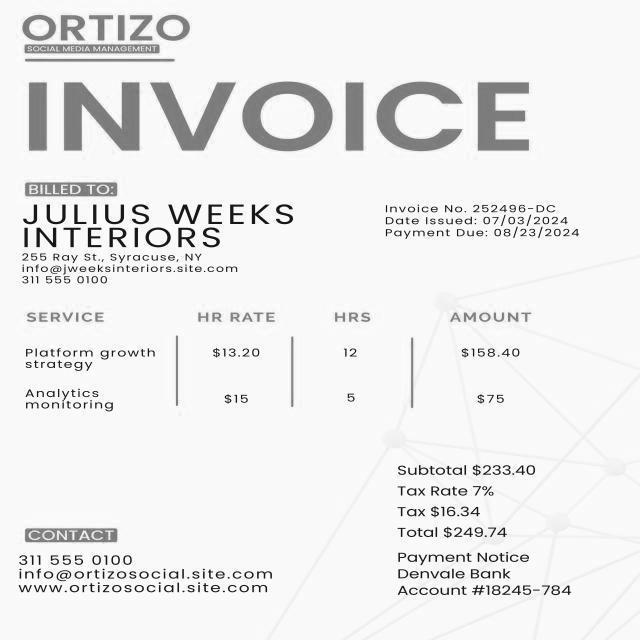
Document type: Invoice